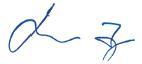
Signature of: igor lukšić